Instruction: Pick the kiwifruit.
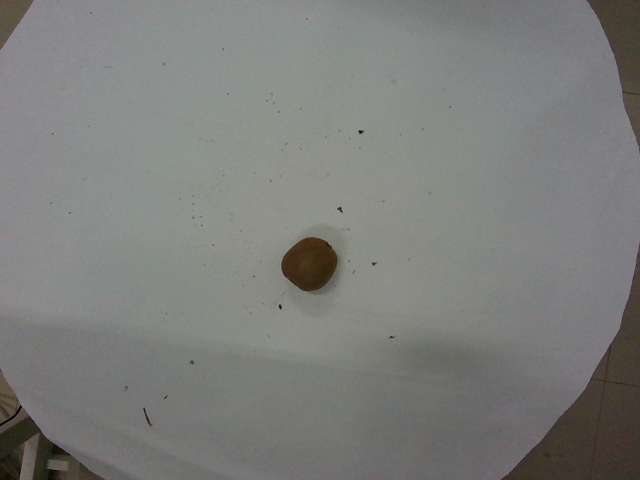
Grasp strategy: vertical